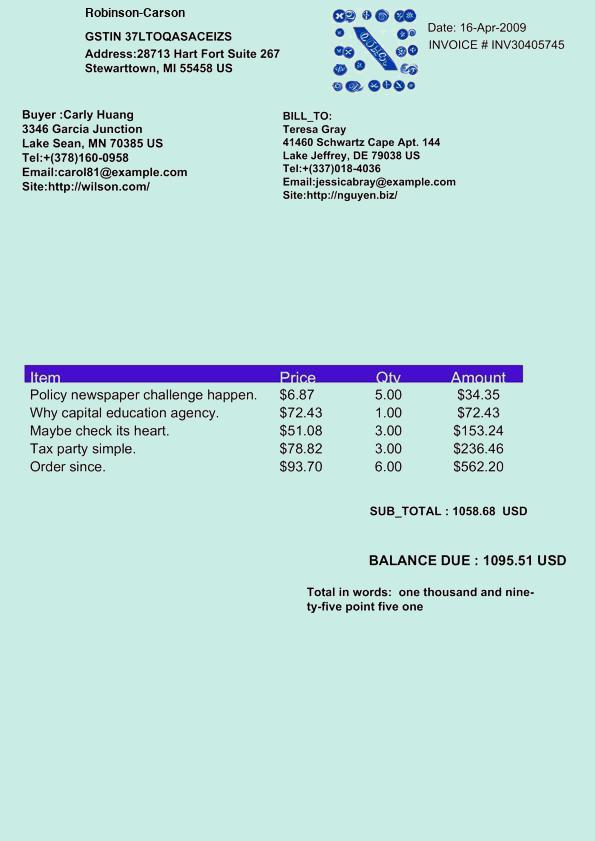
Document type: Invoice